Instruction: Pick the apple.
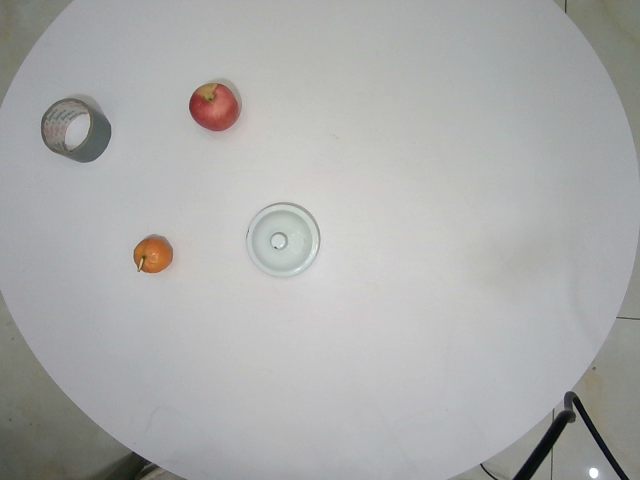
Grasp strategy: vertical